Question: What is the potential diagnosis?
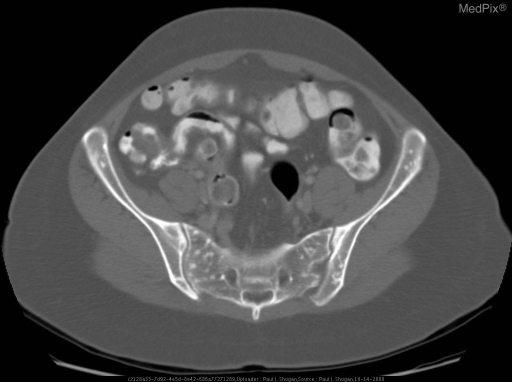
Answer: The possible diagnosis includes •  Osteopoikilosis
•  Osteoblastic metastases
•  Mastocytosis
•  Tuberous sclerosis.